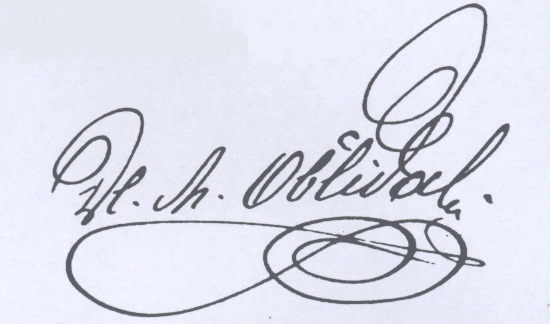
Signature of: moritz obhlidal